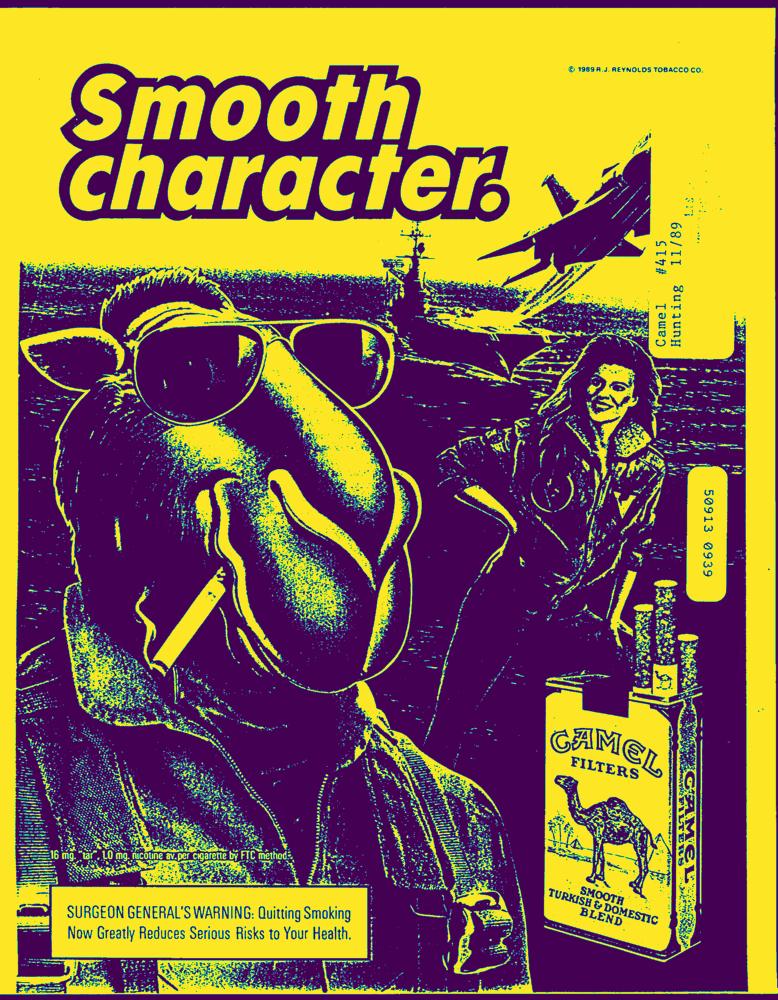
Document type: AD